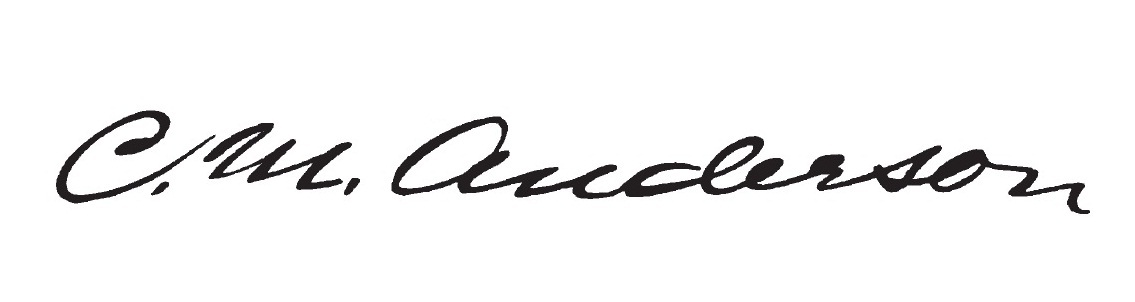
Signature of: charles marley anderson